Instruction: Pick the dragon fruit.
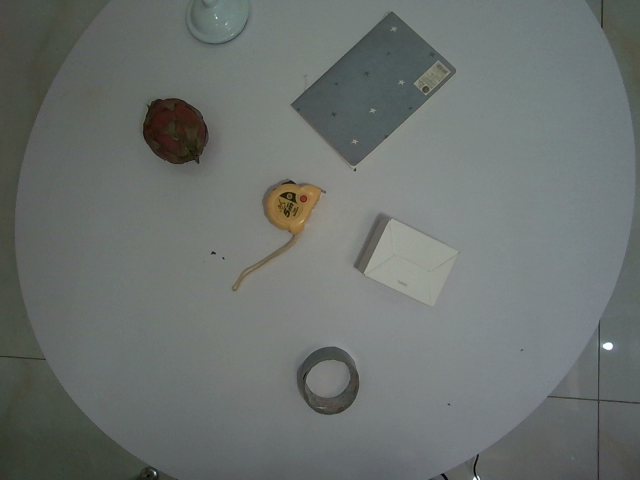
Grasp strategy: vertical